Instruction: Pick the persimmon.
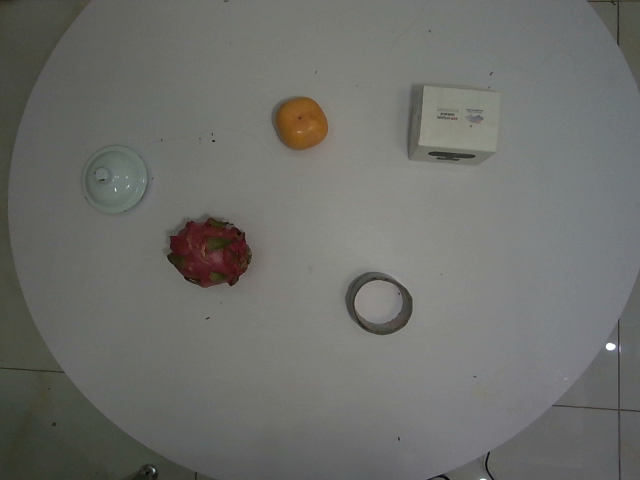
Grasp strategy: vertical